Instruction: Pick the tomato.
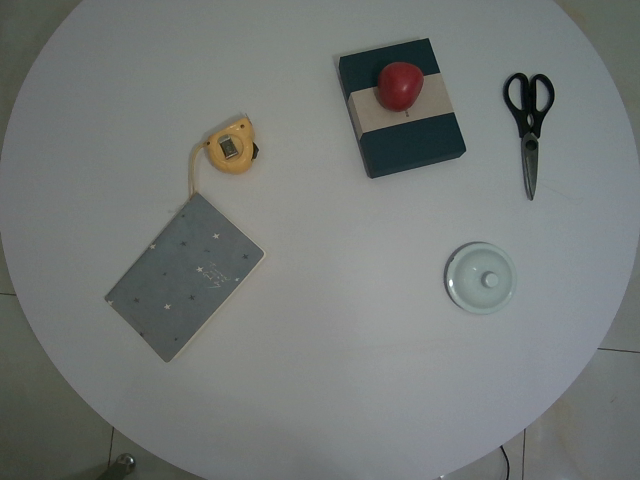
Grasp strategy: vertical